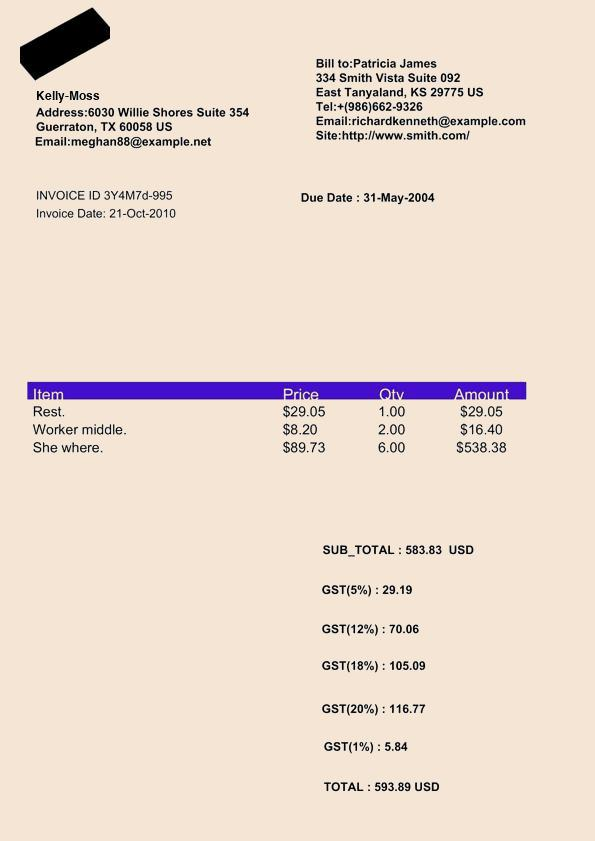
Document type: Invoice